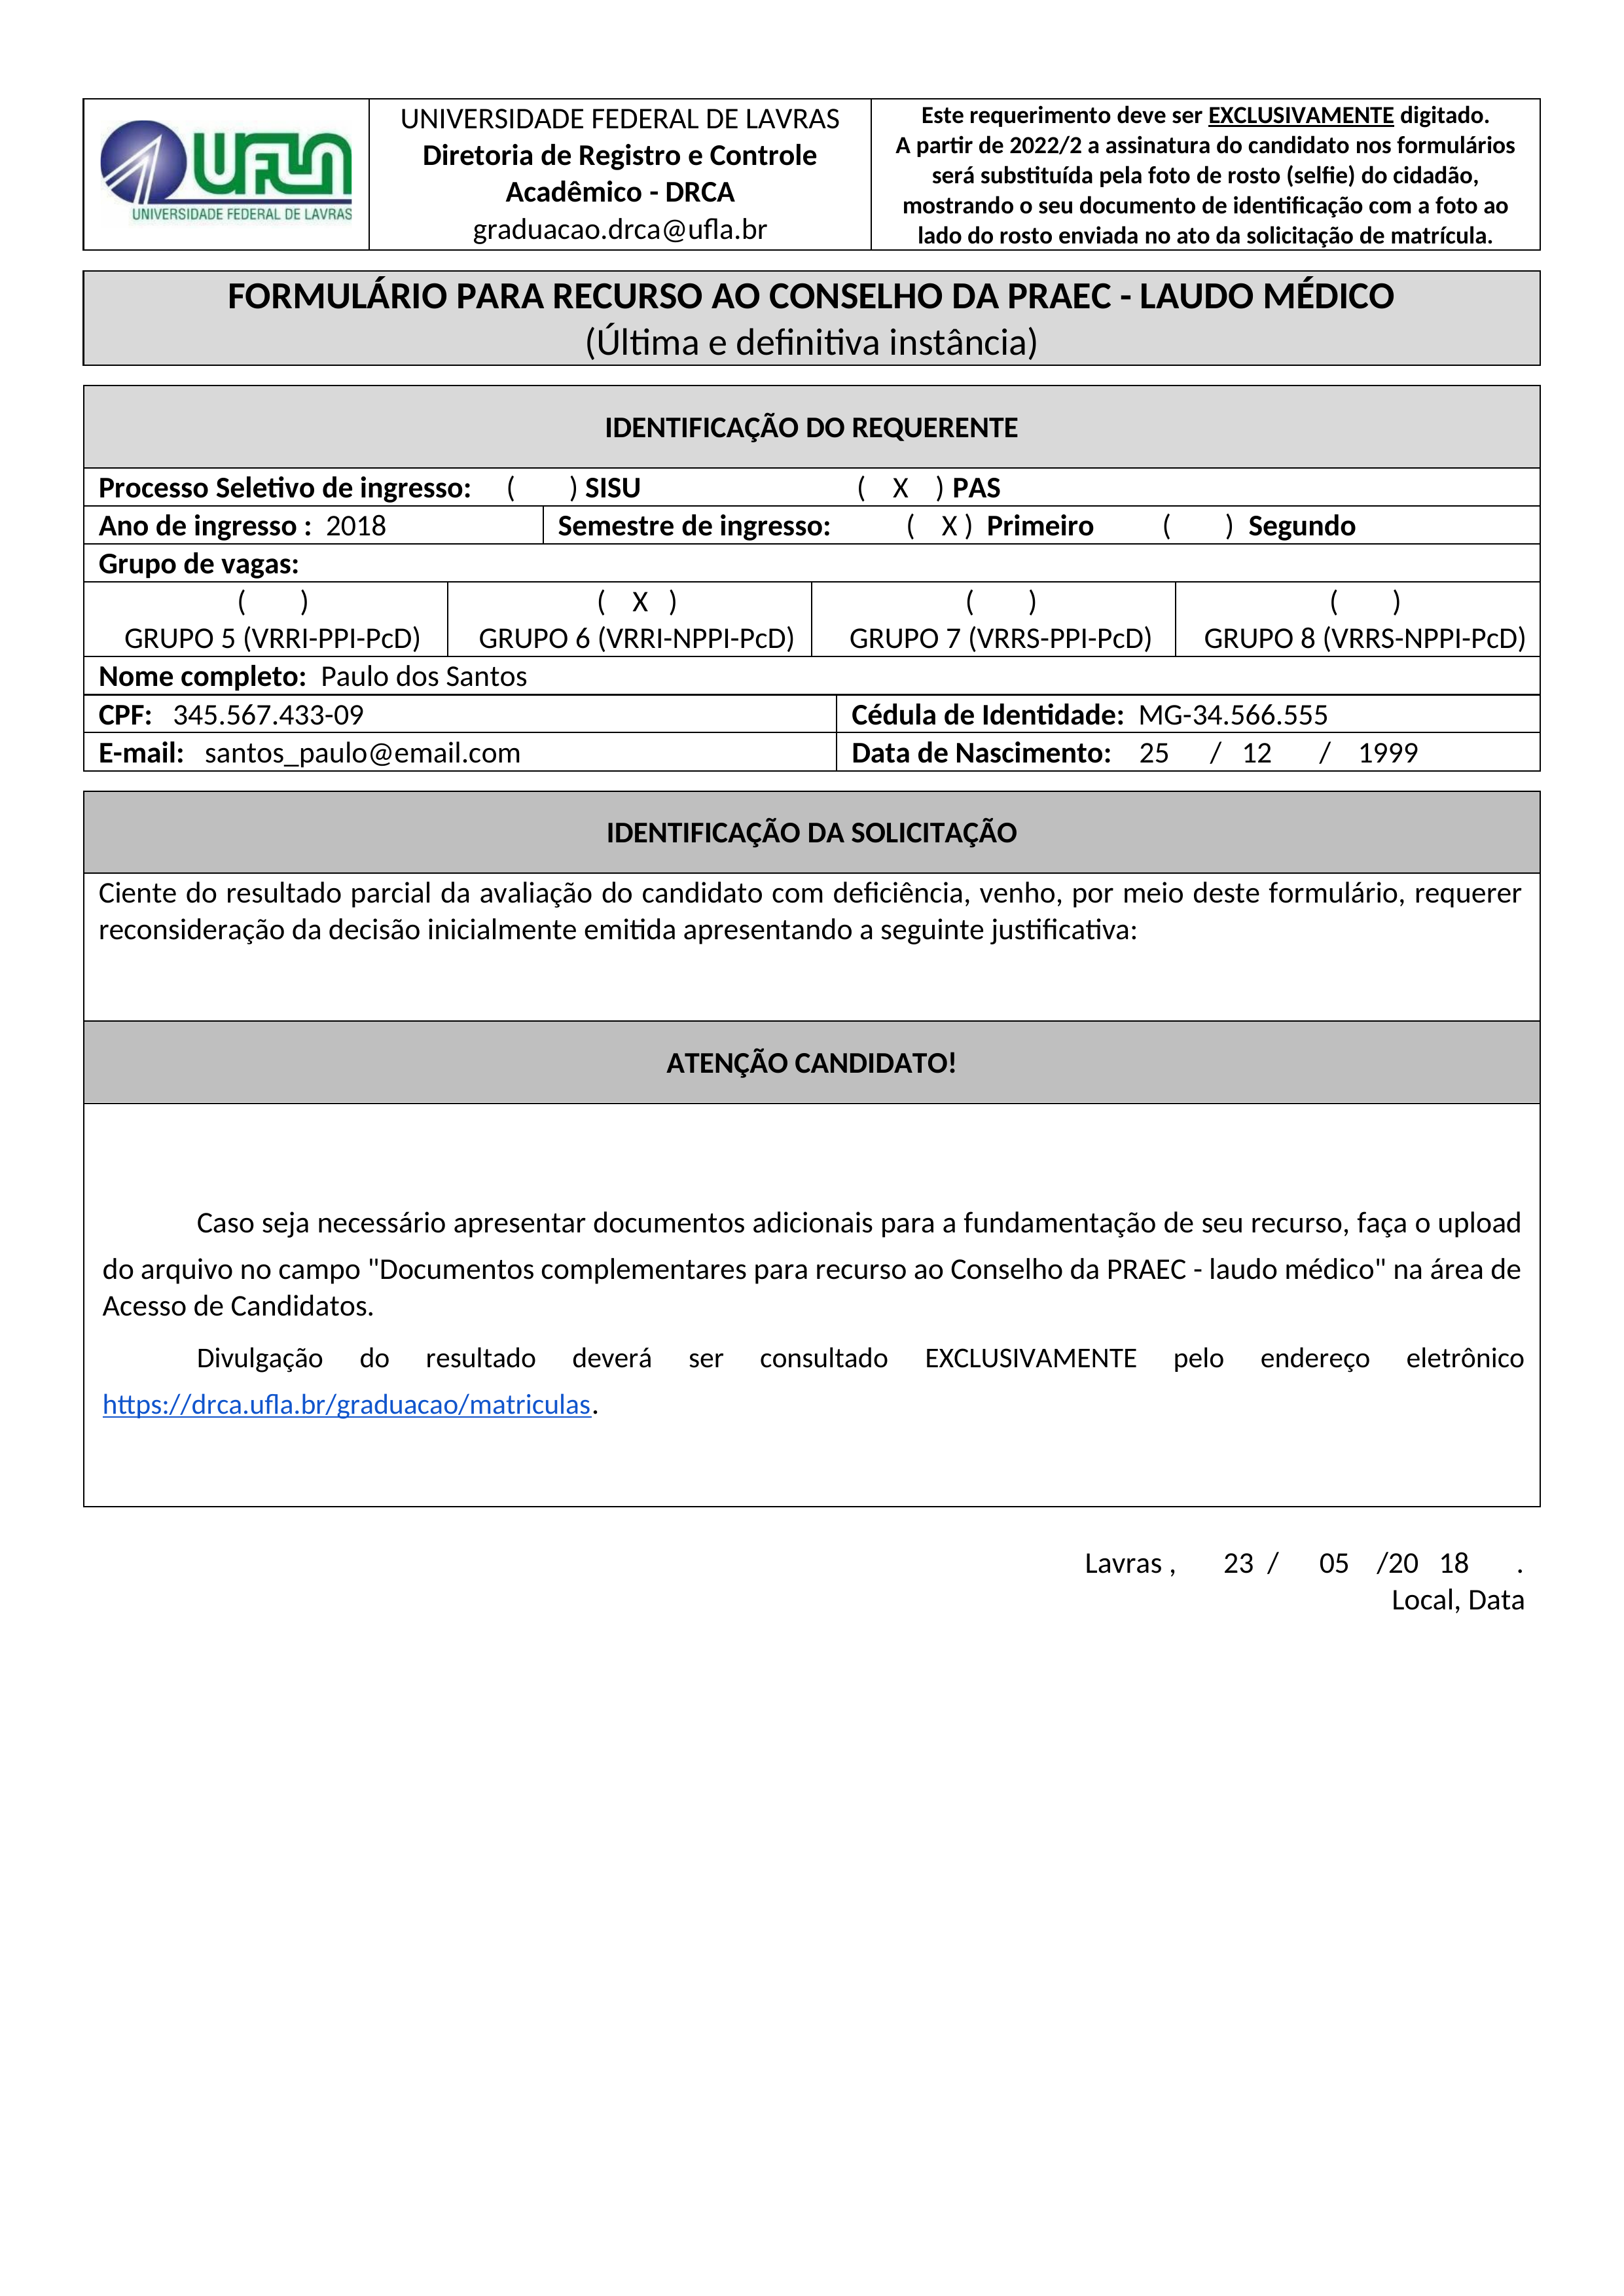
Este requerimento deve ser EXCLUSIVAMENTE digitado.
UNIVERSIDADE FEDERAL DE LAVRAS
UFLA
A partir de 2022/2 a assinatura do candidato nos formulários será substituída pela foto de rosto (selfie) do cidadão, mostrando o seu documento de identificação com a foto ao lado do rosto enviada no ato da solicitação de matrícula.
Diretoria de Registro e Controle Acadêmico - DRCA
UNIVERSIDADE FEDERAL DE LAVRAS
graduacao.drca@ufla.br
FORMULÁRIO PARA RECURSO AO CONSELHO DA PRAEC - LAUDO MÉDICO
(Última e definitiva instância)
IDENTIFICAÇÃO DO REQUERENTE
Processo Seletivo de ingresso:
() SISU
PAS
(X)
Ano de ingresso :
2018
Semestre de ingresso:
() Segundo
Primeiro
(X)
Grupo de vagas:
() GRUPO 5 (VRRI-PPI-PcD)
() GRUPO 7 (VRRS-PPI-PcD)
() GRUPO 8 (VRRS-NPPI-PcD)
GRUPO 6 (VRRI-NPPI-PcD)
(X)
Nome completo:
Paulo dos Santos
Cédula de Identidade:
MG-34.566.555
CPF:
345.567.433-09
E-mail:
santos_paulo@email.com
Data de Nascimento:
25/12/1999
IDENTIFICAÇÃO DA SOLICITAÇÃO
Ciente do resultado parcial da avaliação do candidato com deficiência, venho, por meio deste formulário, requerer reconsideração da decisão inicialmente emitida apresentando a seguinte justificativa:
ATENÇÃO CANDIDATO!
Caso seja necessário apresentar documentos adicionais para a fundamentação de seu recurso, faça o upload do arquivo no campo "Documentos complementares para recurso ao Conselho da PRAEC - laudo médico" na área de Acesso de Candidatos.
Divulgação do resultado deverá ser consultado EXCLUSIVAMENTE pelo endereço eletrônico https://drca.ufla.br/graduacao/matriculas.
Local,
Lavras,
Data
23/05/2018.